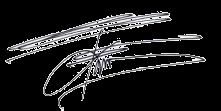
Signature of: pantas maruba lumbantobing